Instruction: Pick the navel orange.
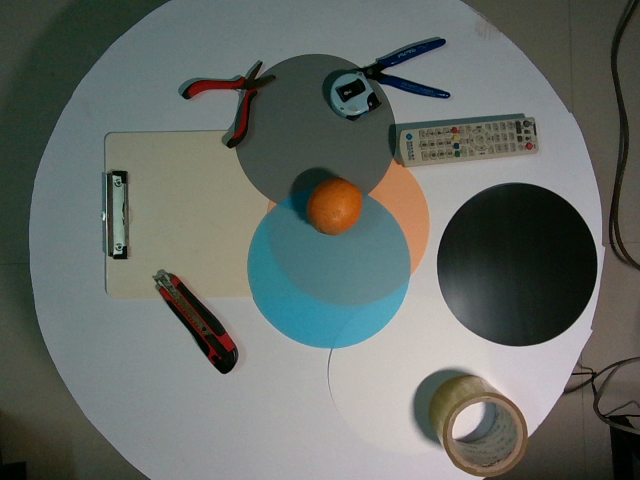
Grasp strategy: vertical